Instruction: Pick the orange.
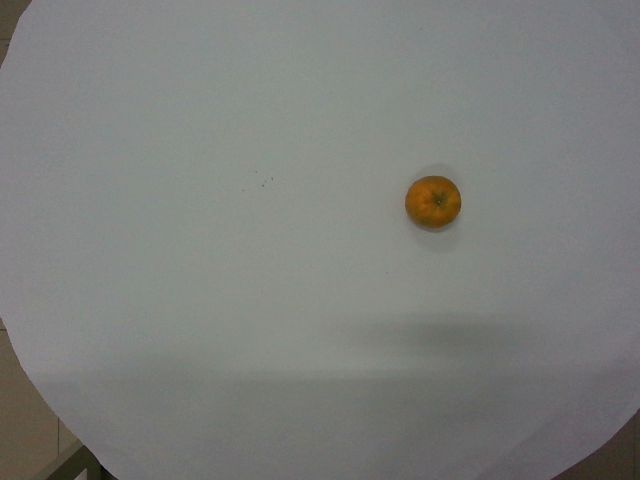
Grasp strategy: vertical